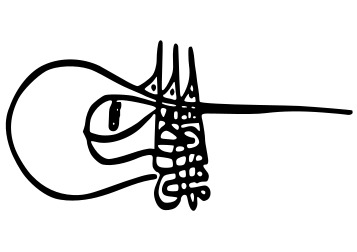
Signature of: mehmed ii